Question: How does the patient history play a role?
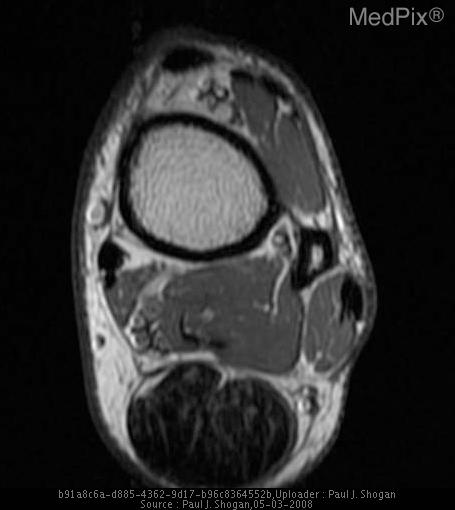
Answer: The patient's history of 51 yo male with soft-tissue ankle mass. is key in understanding the case.